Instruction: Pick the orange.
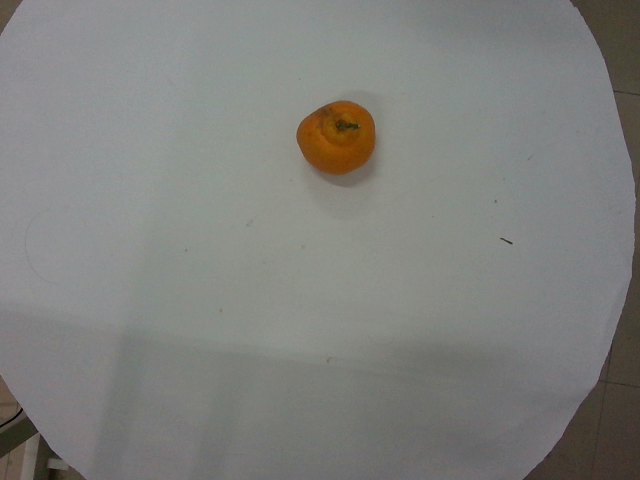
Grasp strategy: vertical